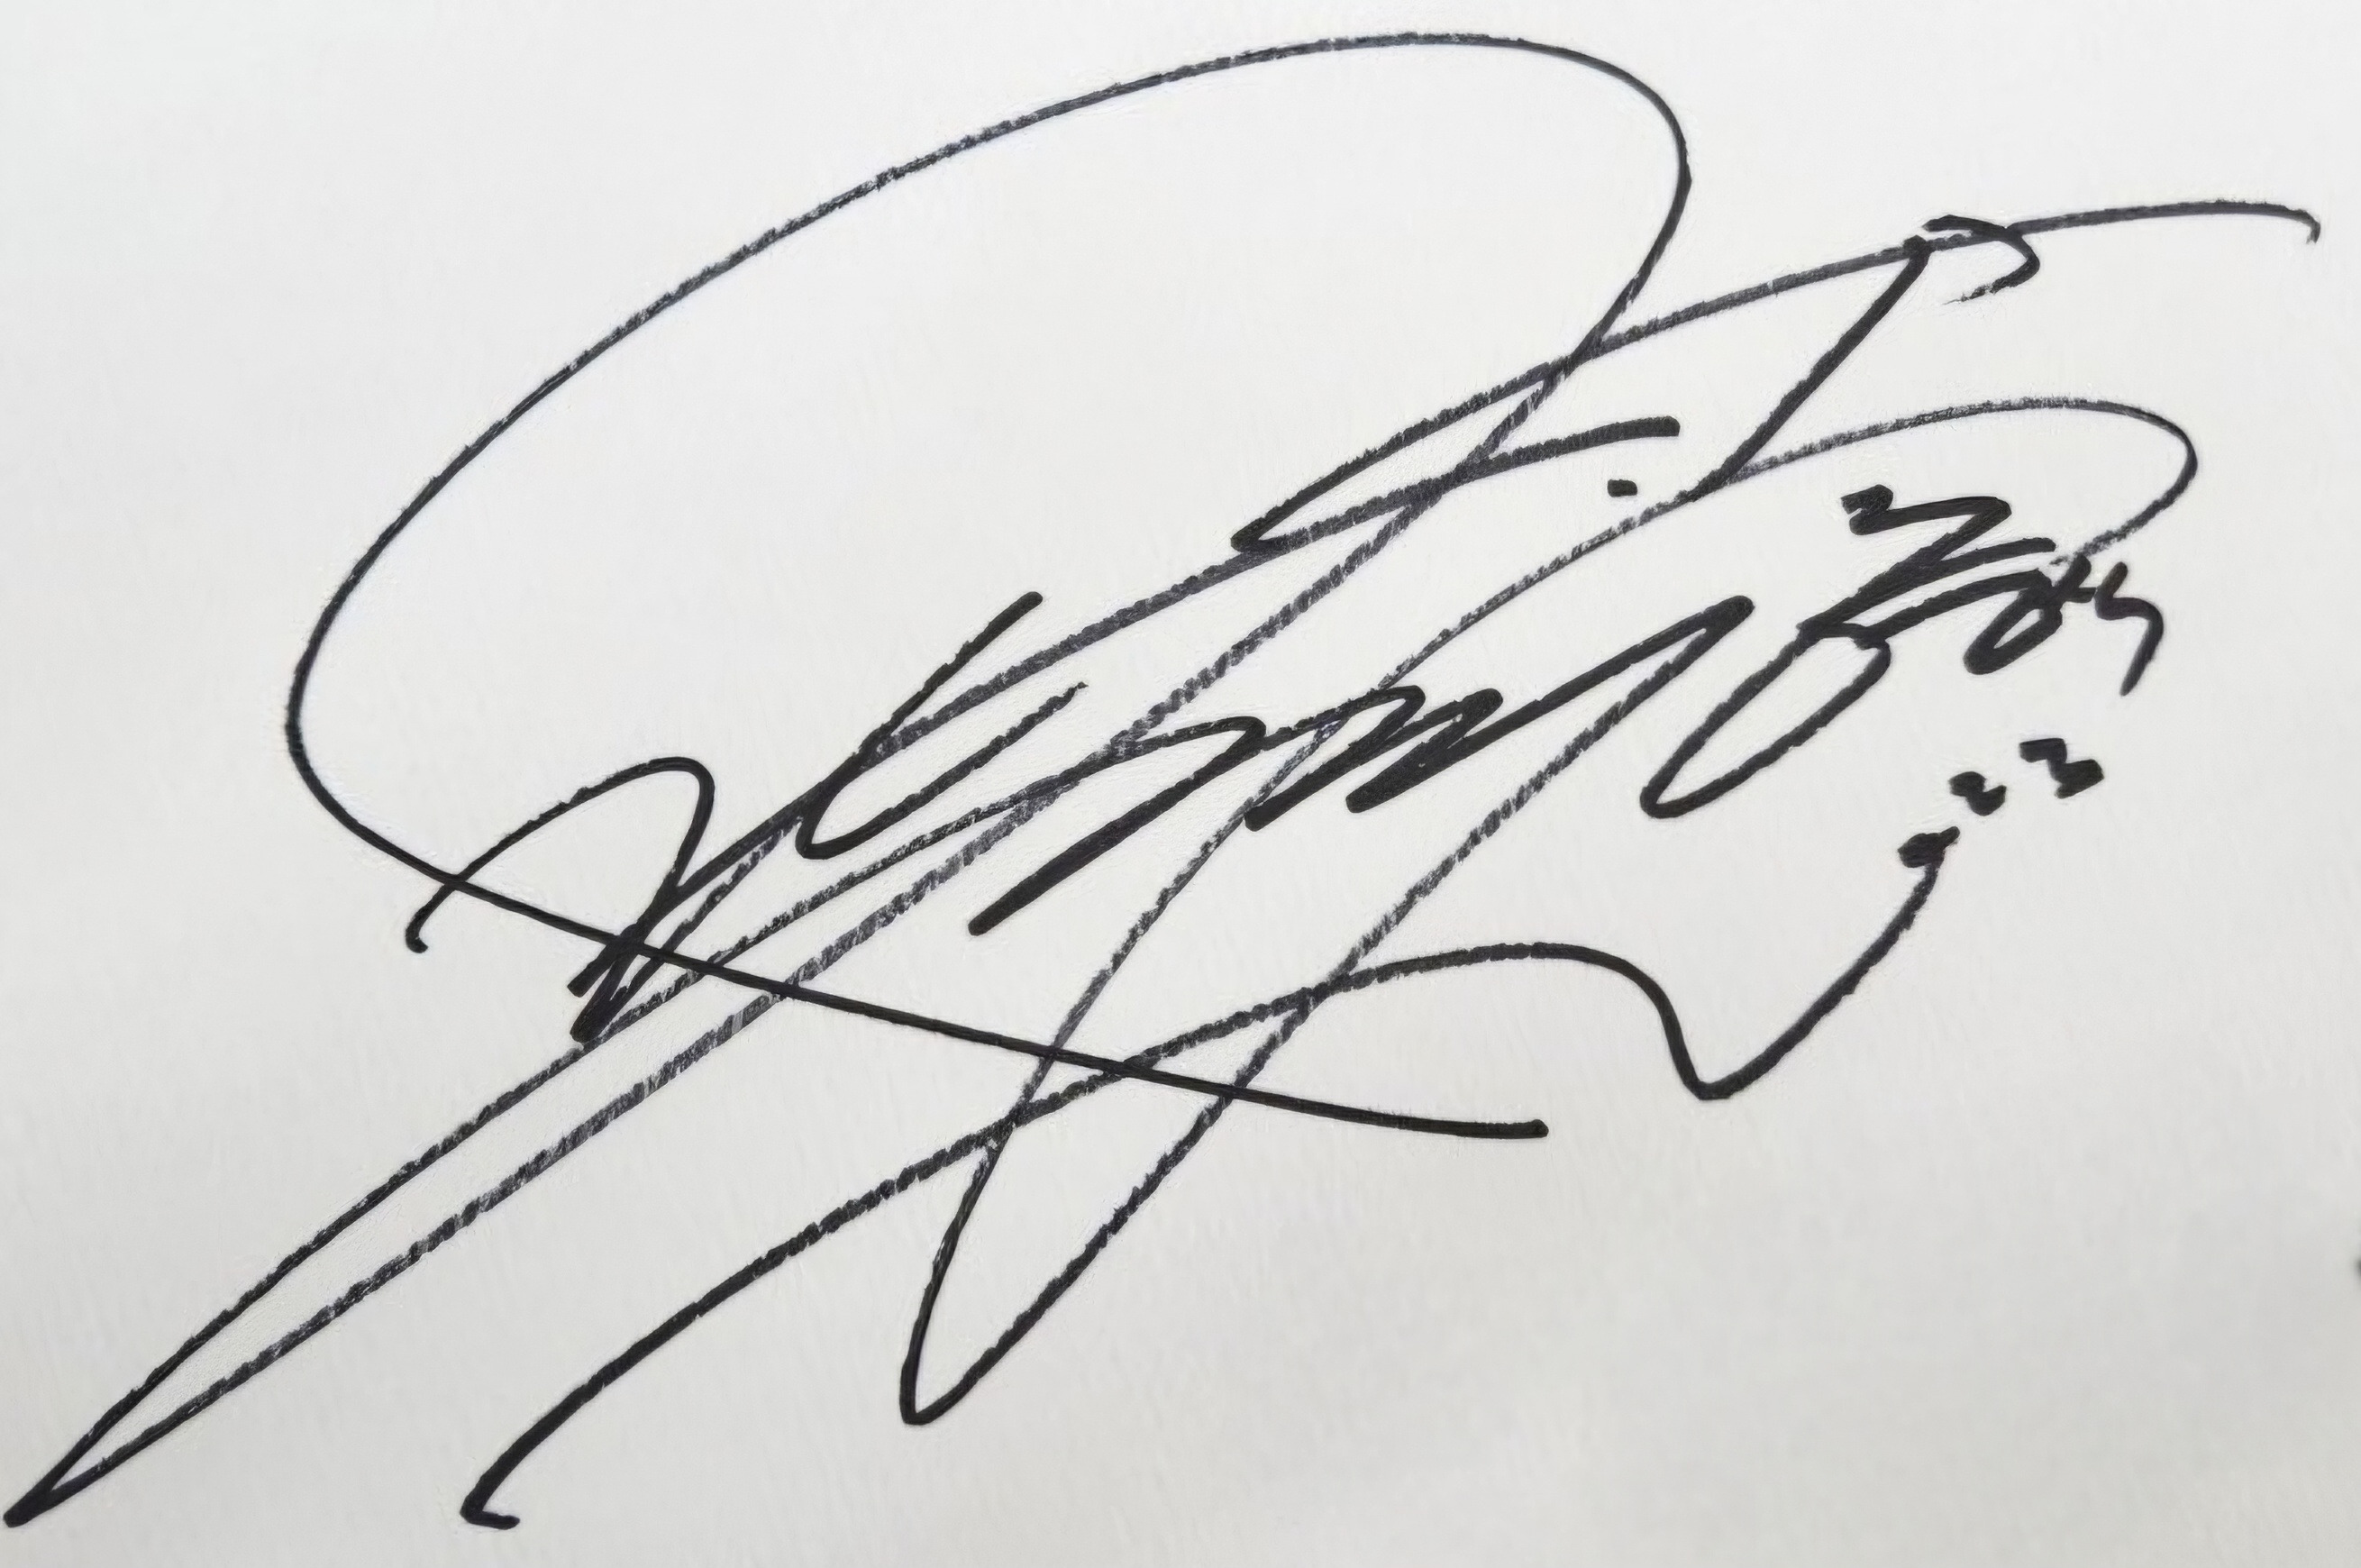
Signature of: park hyung sik